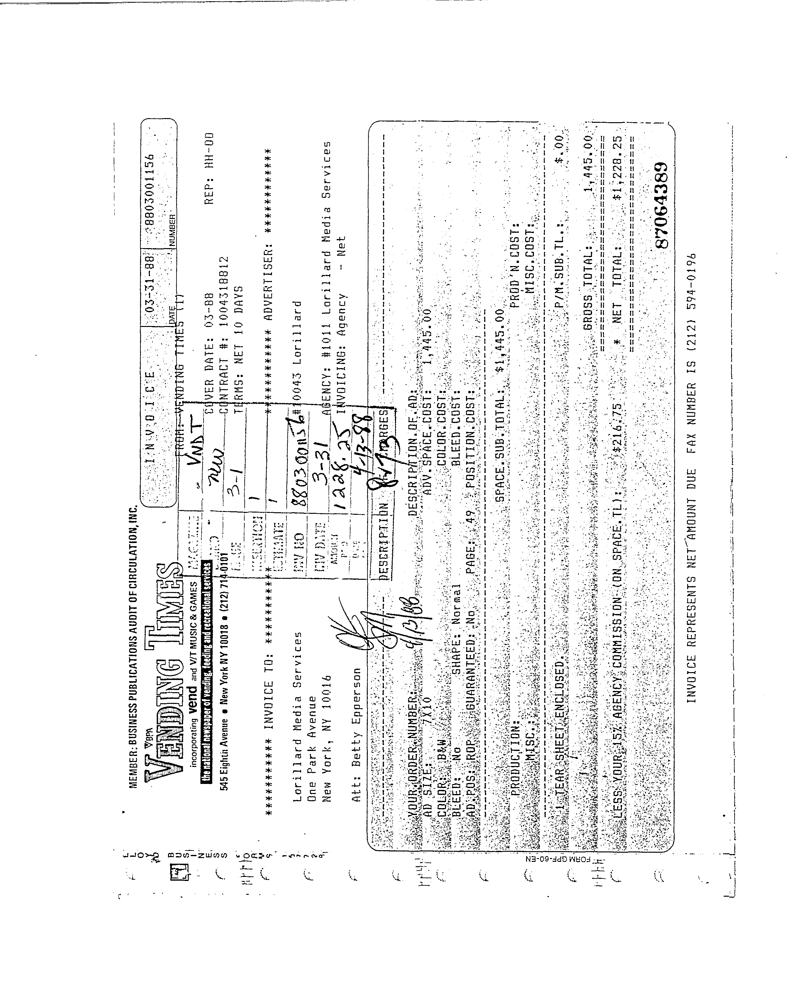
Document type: Invoice